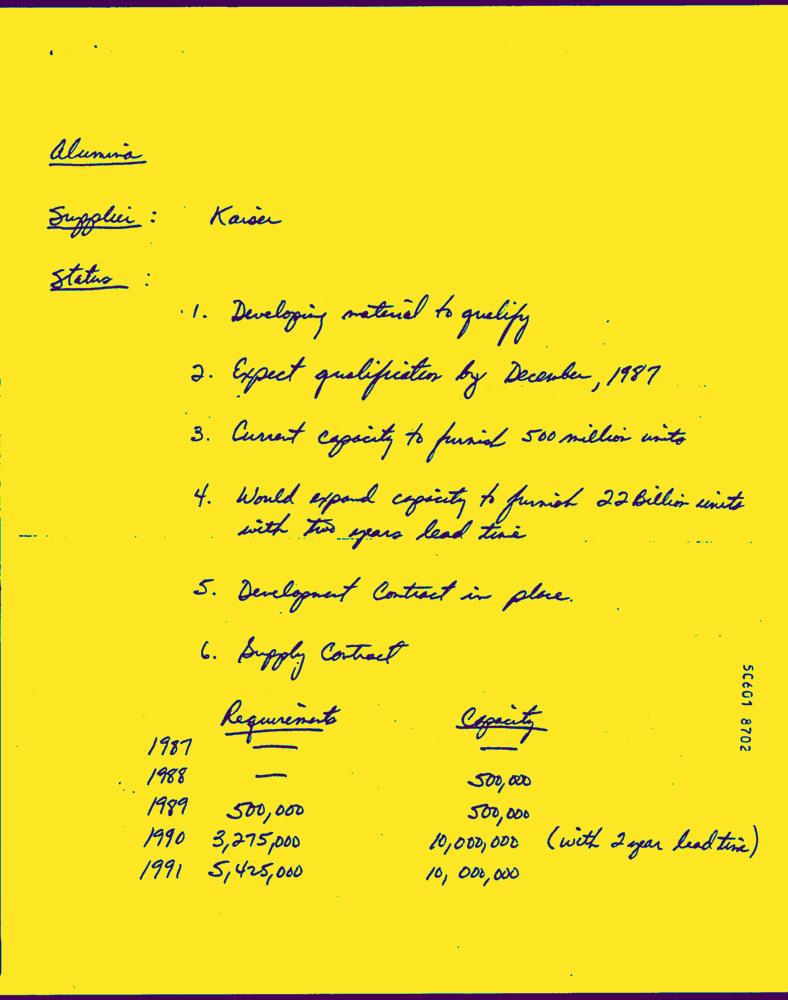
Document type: Hand-Written